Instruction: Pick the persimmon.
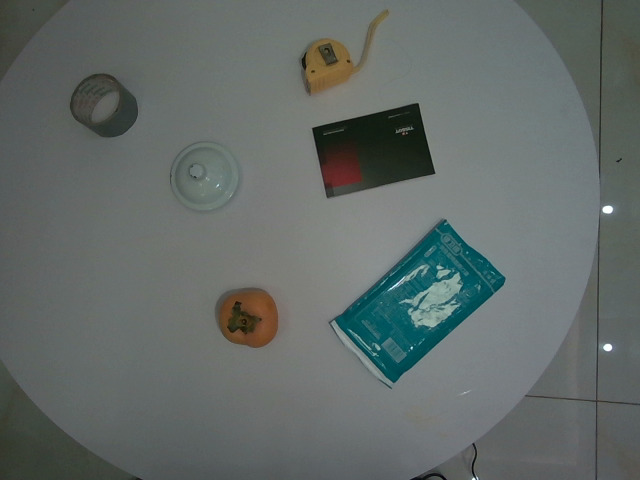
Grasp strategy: vertical